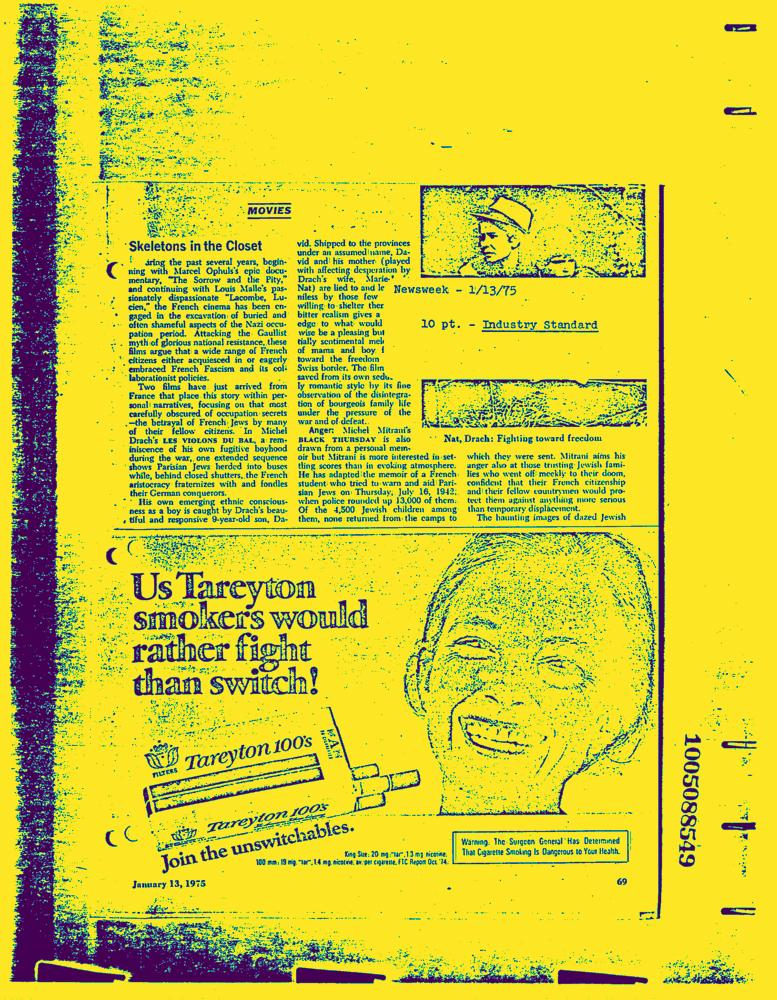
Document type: News-Article